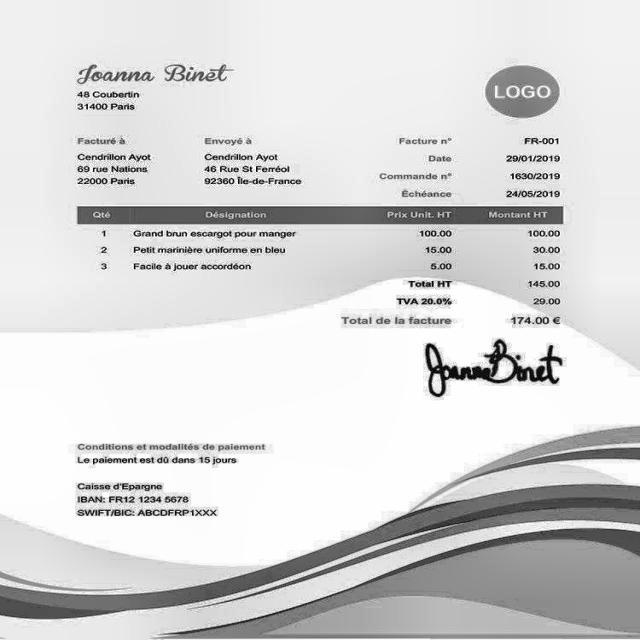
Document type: Invoice